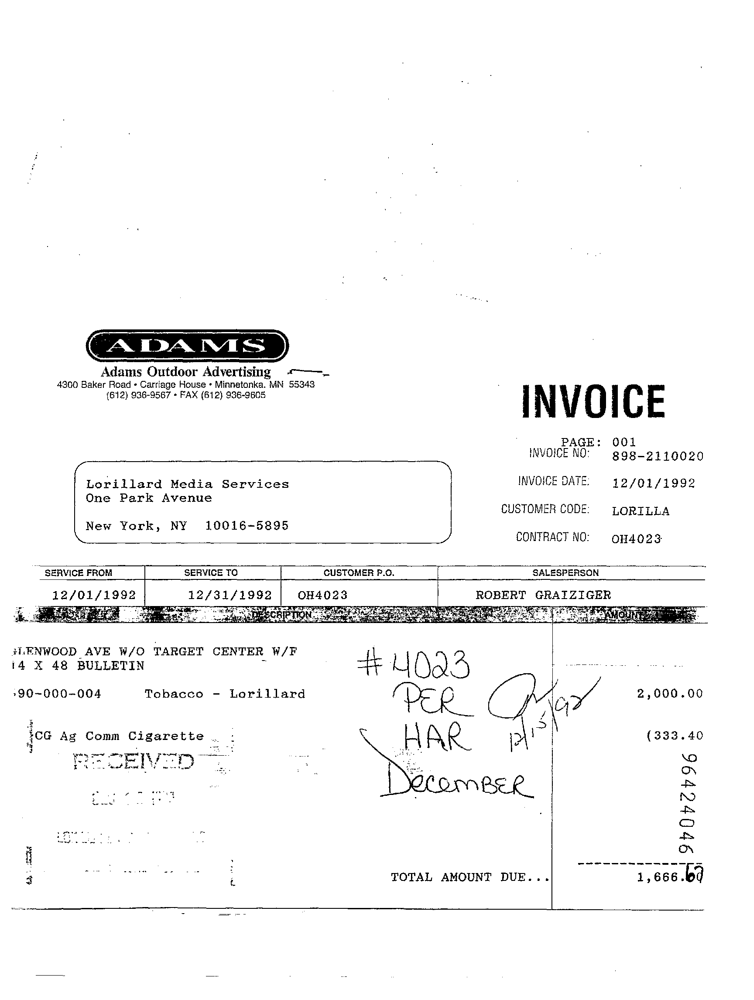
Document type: Invoice